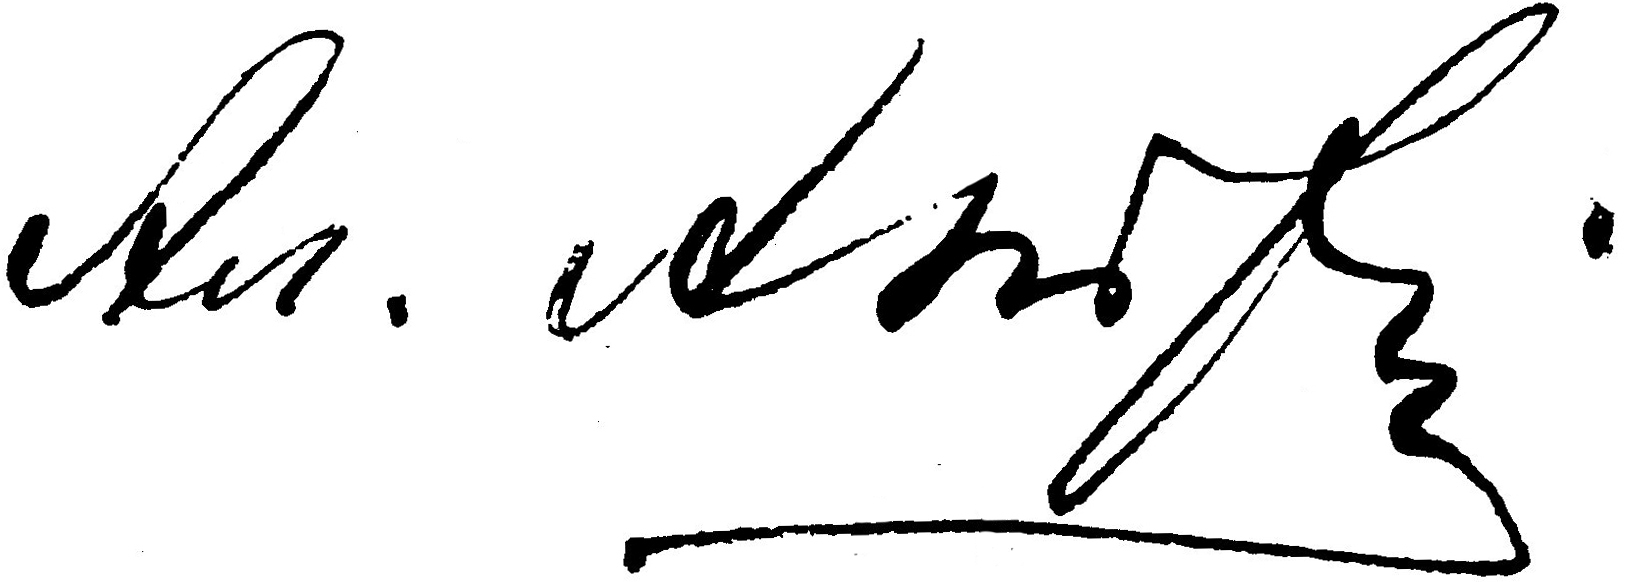
Signature of: aleksandr andreyev